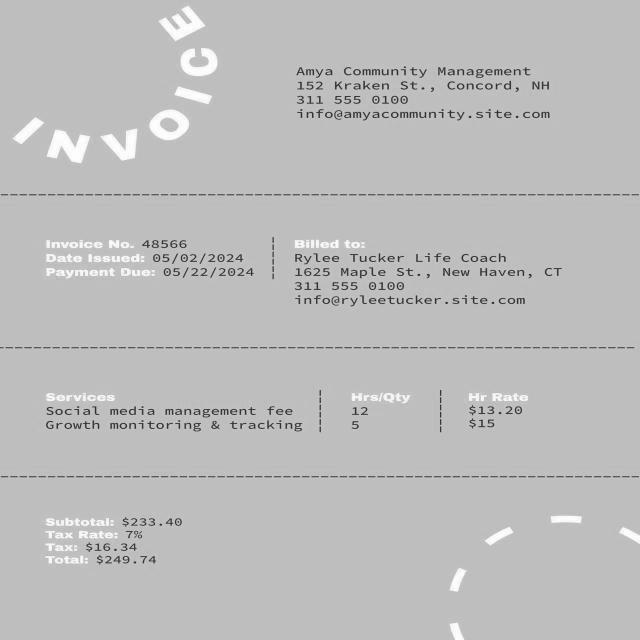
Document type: Invoice